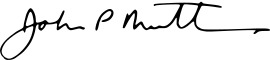
Signature of: john murtha